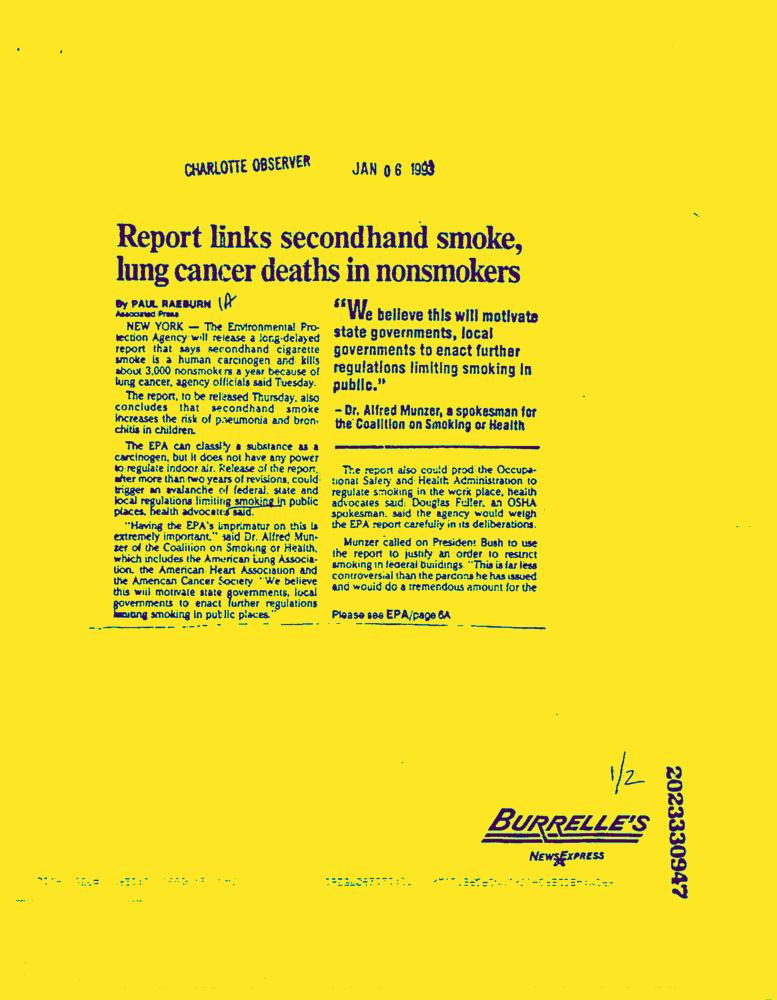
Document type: News-Article